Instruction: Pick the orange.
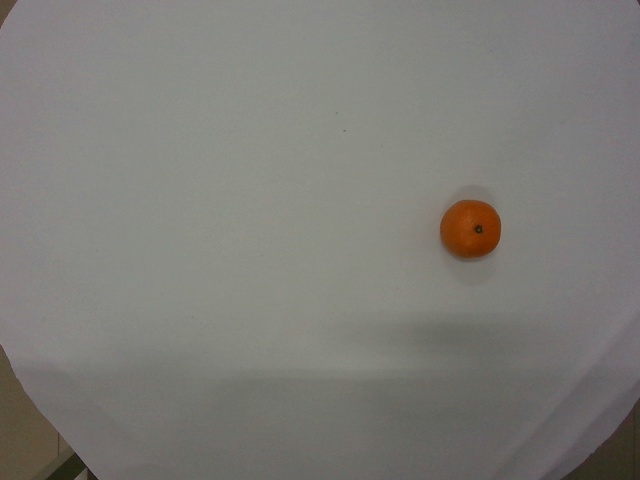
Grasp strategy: vertical